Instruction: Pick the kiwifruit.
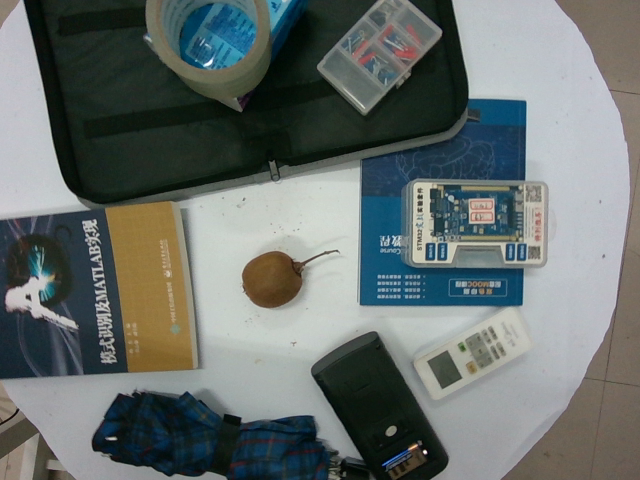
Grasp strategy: vertical